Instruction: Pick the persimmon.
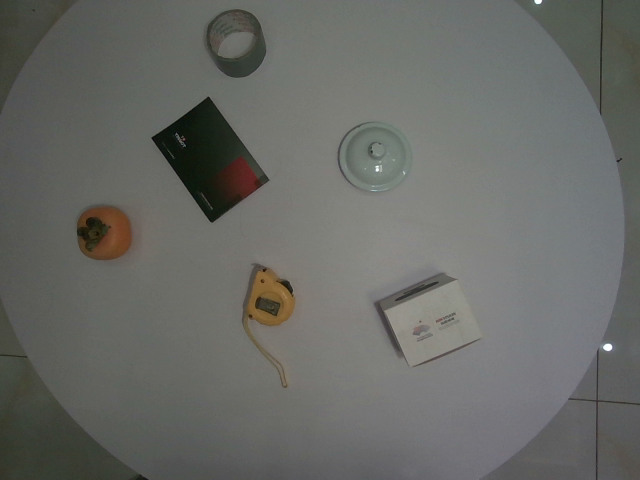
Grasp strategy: vertical